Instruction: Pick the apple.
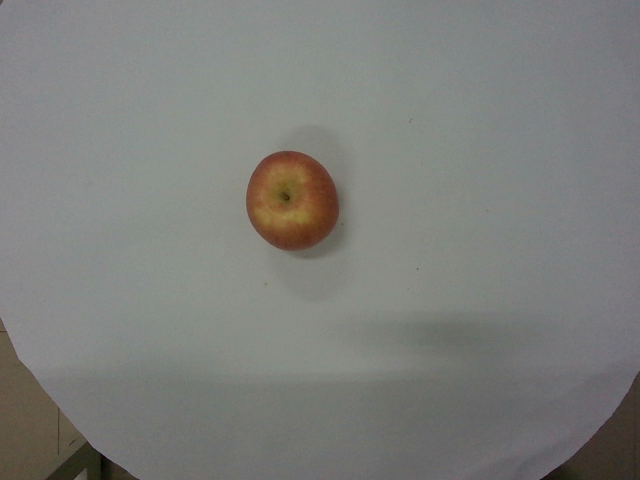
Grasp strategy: vertical